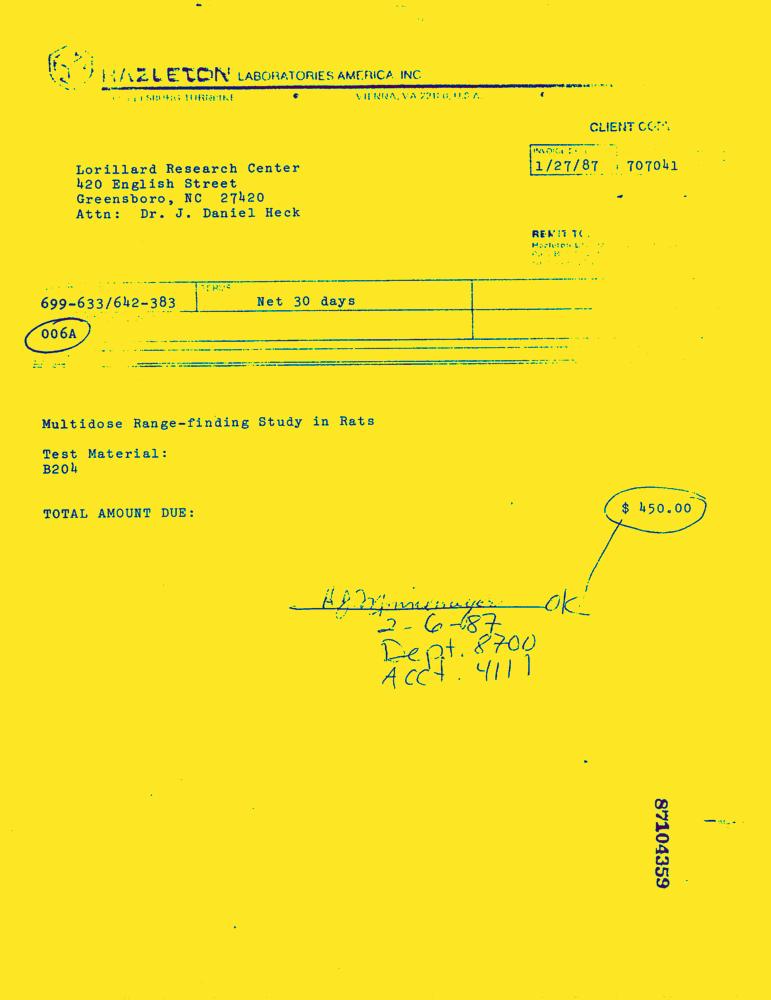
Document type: Invoice-Doc